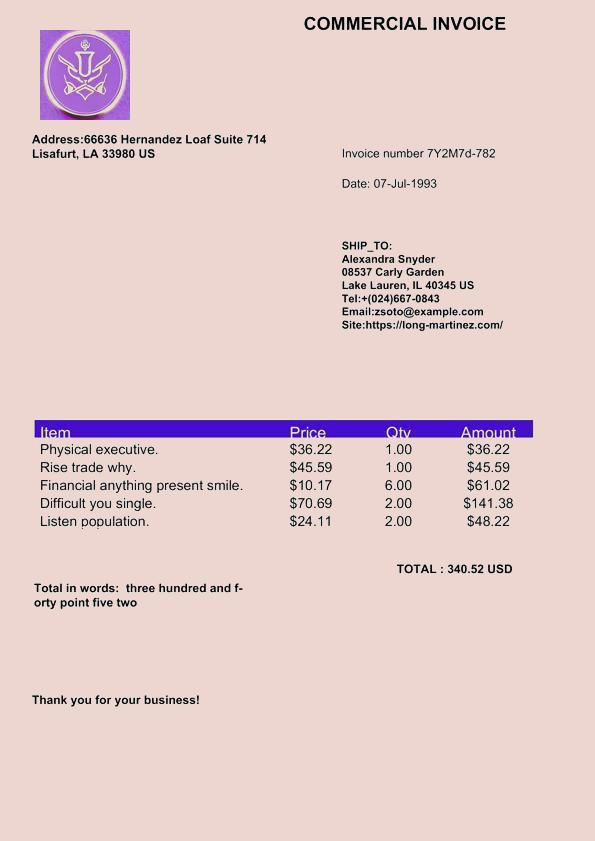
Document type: Invoice